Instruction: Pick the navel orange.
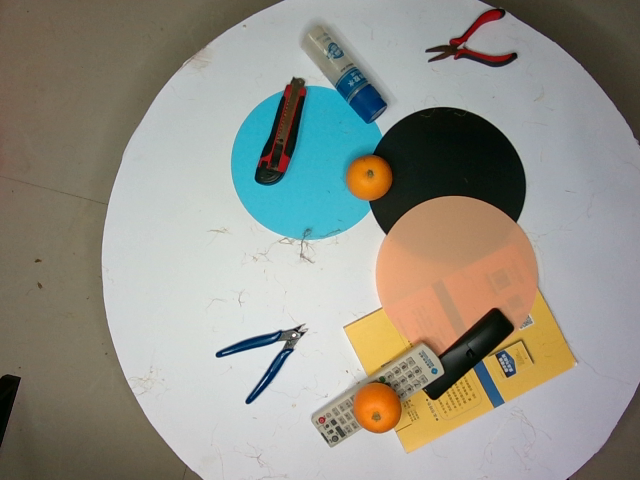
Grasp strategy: vertical